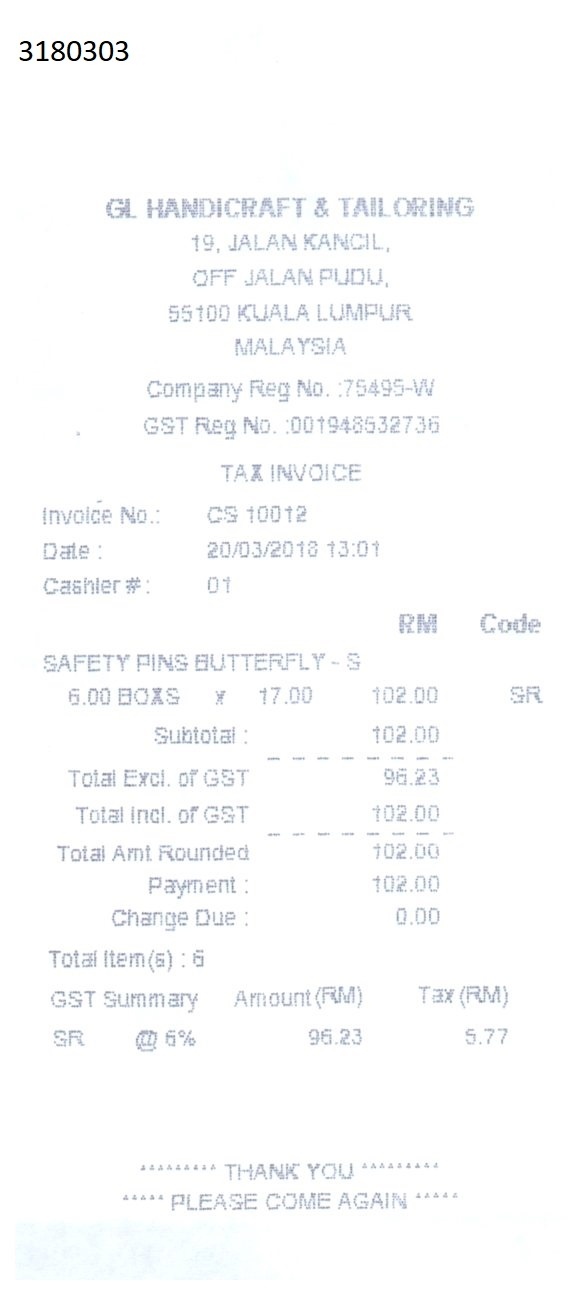
3180303
GL HANDICRAFT & TAIL ORING
19, JALAN KANCIL,
OFF JALAN PUDU,
55100 KUALA LUMPUR
MALAYSIA
COMPANY REG NO. :75495-W
GST REG NO. :001948532736
TAX INVOICE
INVOICE NO.:
CS 10012
DATE :
20/03/2018 13:01
CASHIER #:
01
RM
CODE
SAFETY PINS BUTTERFLY - S
6.00 BOXS
X
17.00
102.00
SR
SUBTOTAL :
102.00
TOTAL EXCL. OF GST
96.23
TOTAL INCL. OF GST
102.00
TOTAL AMT ROUNDED
102.00
PAYMENT :
102.00
CHANGE DUE :
0.00
TOTAL ITEM(6) : 6
GST SUMMARY
AMOUNT(RM)
TAX(RM)
SR
@ 6%
96.23
5.77
THANK YOU
PLEASE COME AGAIN